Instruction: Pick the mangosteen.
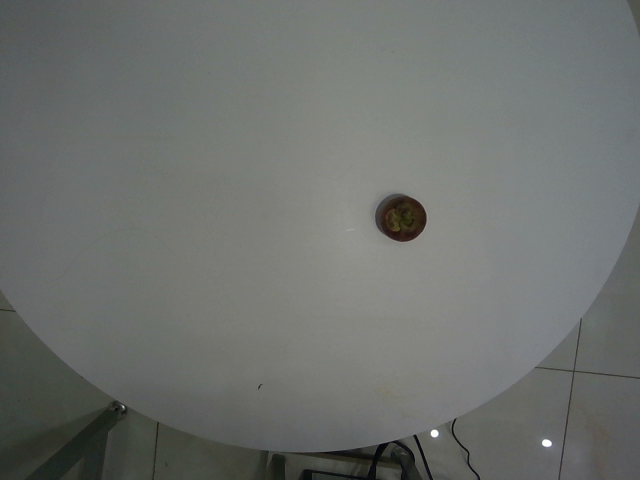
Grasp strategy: vertical